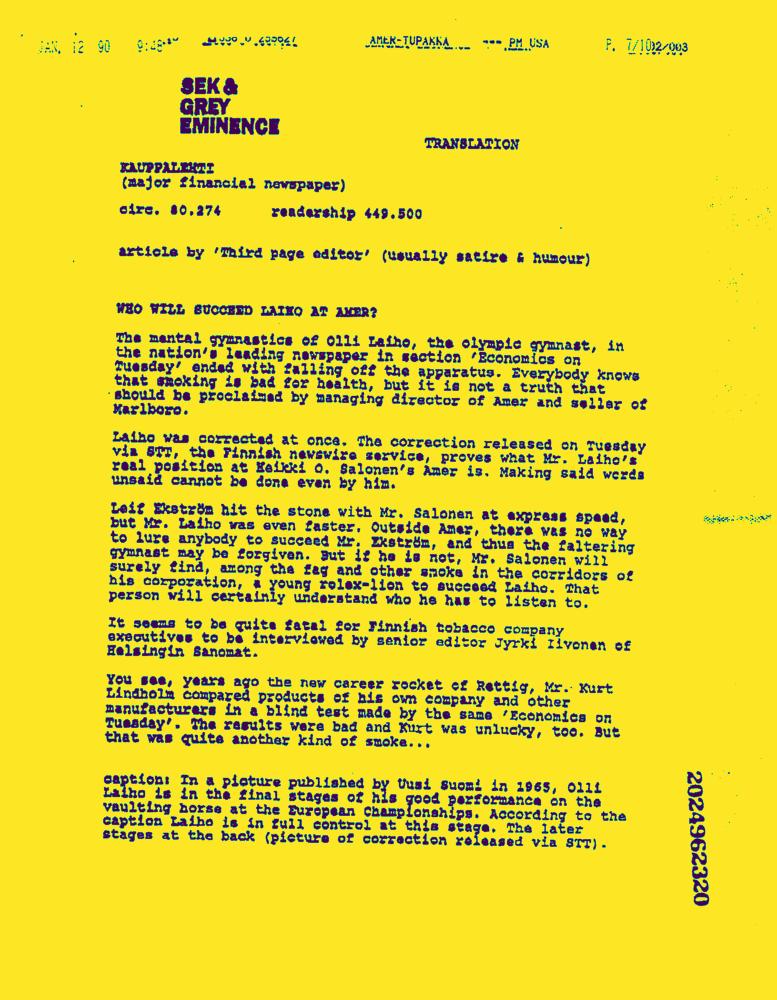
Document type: News-Article